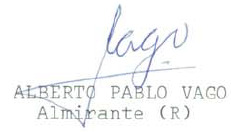
Signature of: alberto p vago